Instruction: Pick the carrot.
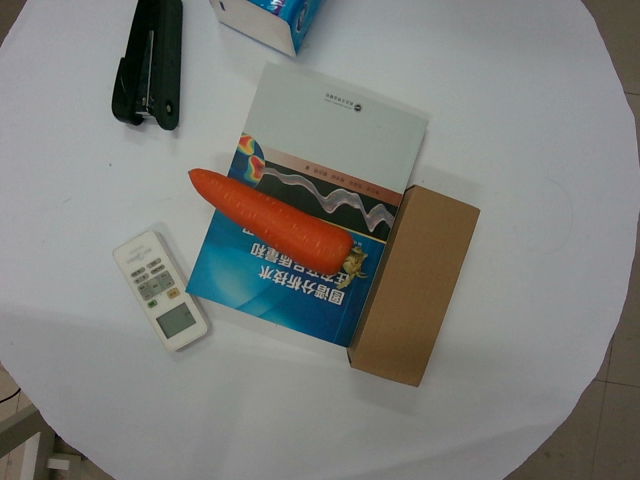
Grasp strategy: vertical